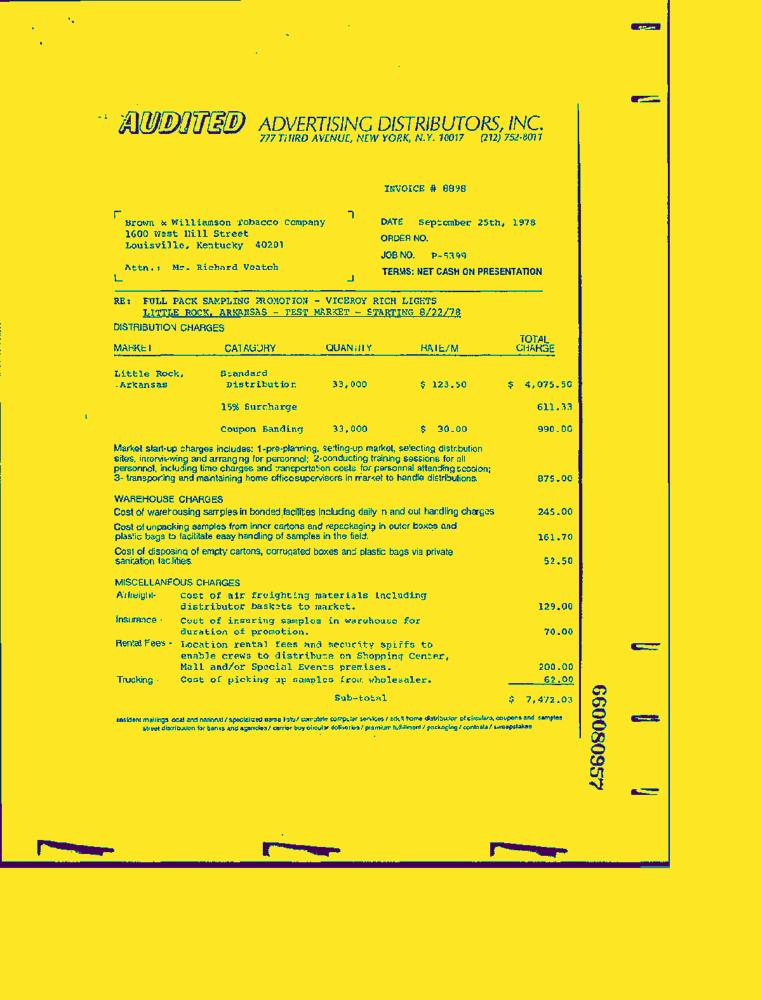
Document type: Invoice-Doc